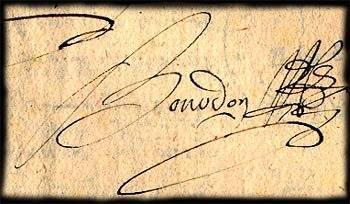
Signature of: jean bourdon